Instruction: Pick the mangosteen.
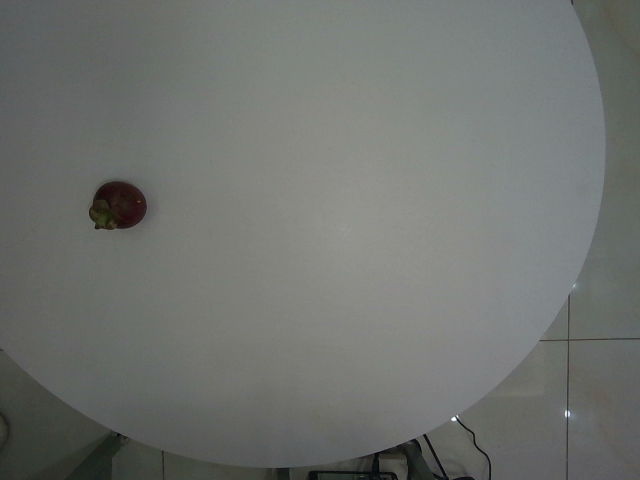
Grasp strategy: vertical